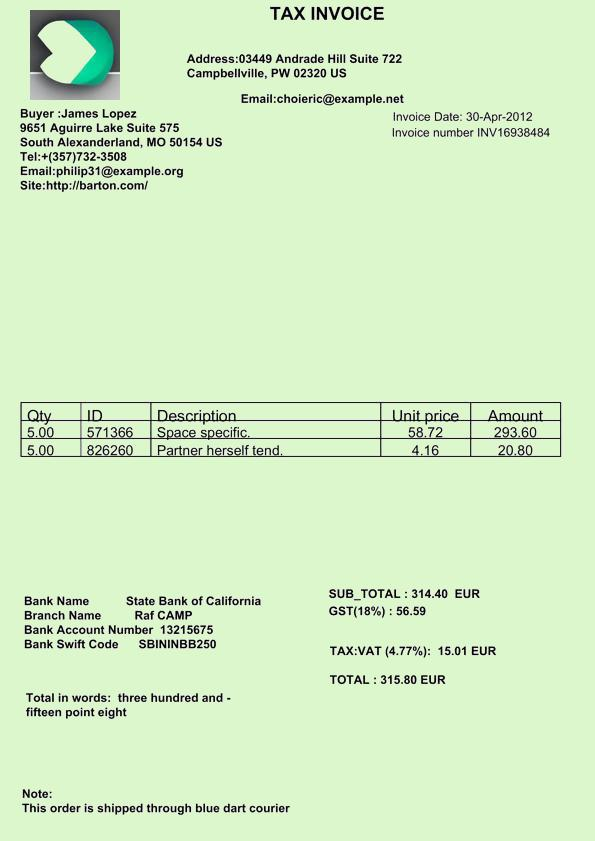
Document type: Invoice